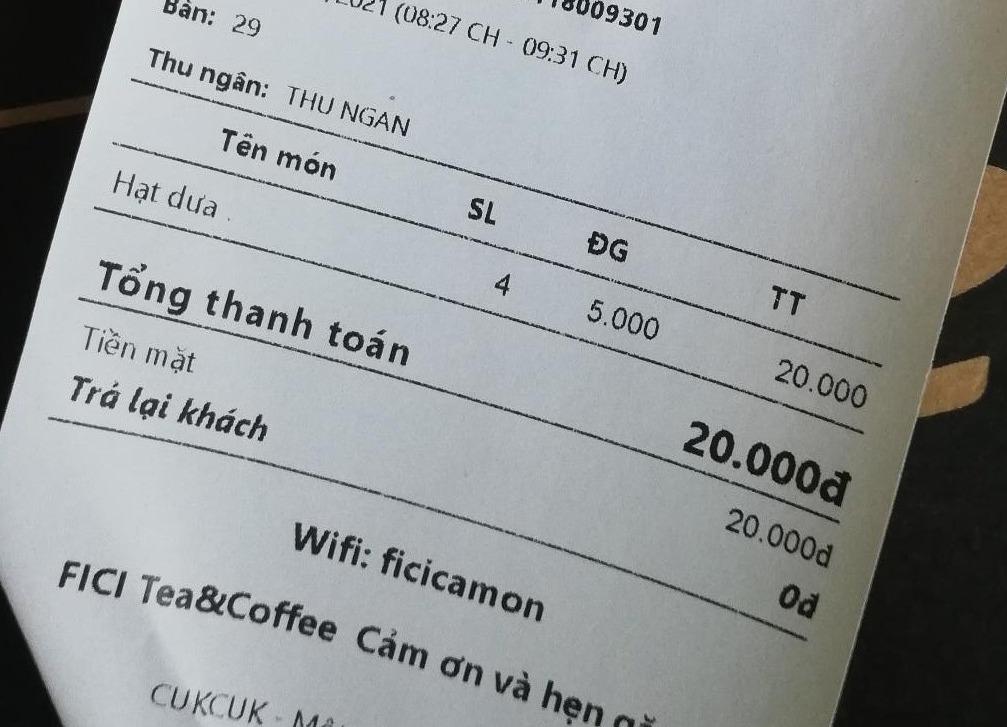
Bàn: 29
Thu ngân: THU NGAN

<table>
  <tr>
    <th>Tên món</th>
    <th>SL</th>
    <th>ĐG</th>
    <th>TT</th>
  </tr>
  <tr>
    <td>Hạt dưa .</td>
    <td>4</td>
    <td>5.000</td>
    <td>20.000</td>
  </tr>
</table>

Tổng thanh toán 20.000đ
Tiền mặt 20.000đ
Trả lại khách 0đ

Wifi: ficicamon
FICI Tea&Coffee Cảm ơn và hẹn gặp lại
CUKCUK - M&A